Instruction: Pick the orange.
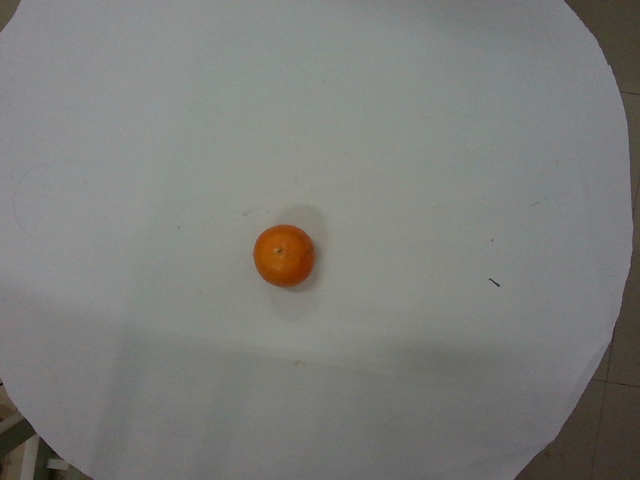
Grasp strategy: vertical